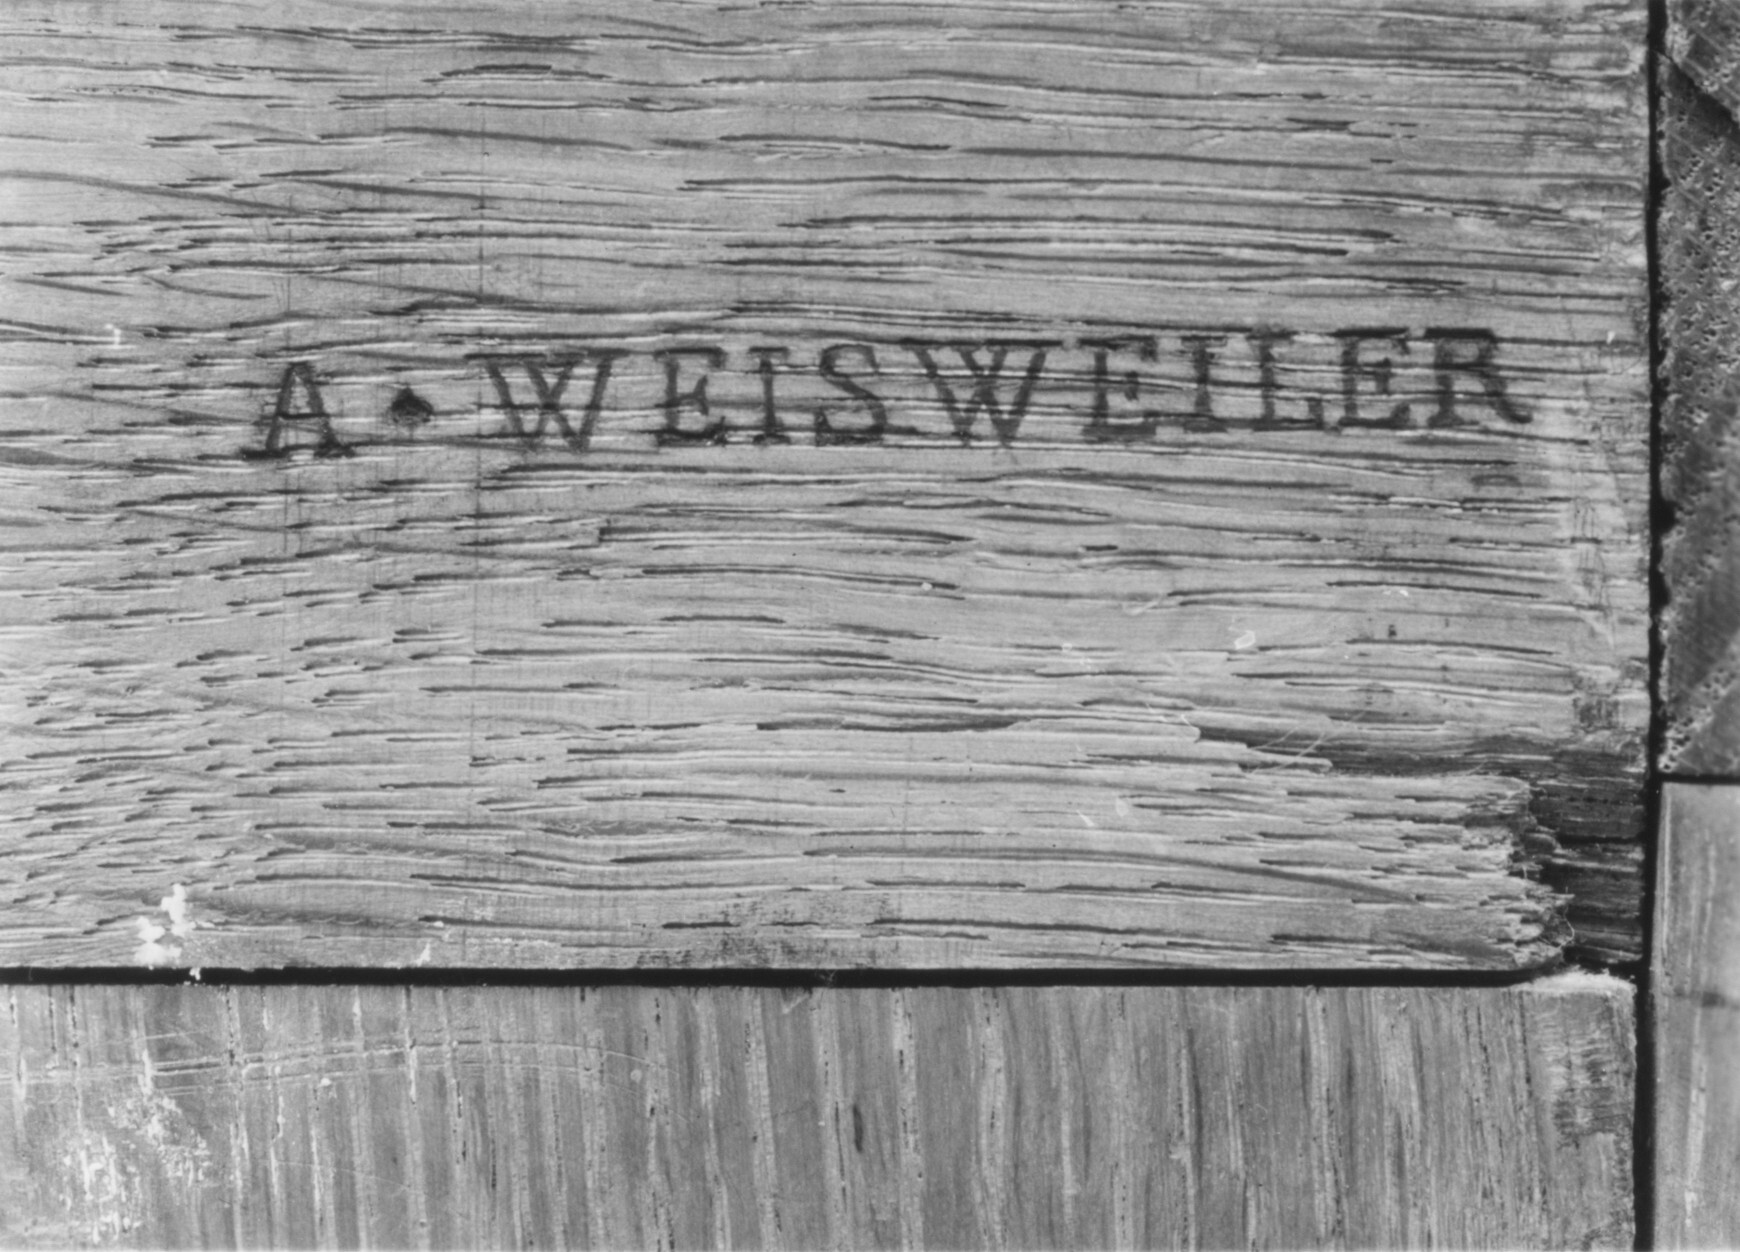
Signature of: adam weisweiler